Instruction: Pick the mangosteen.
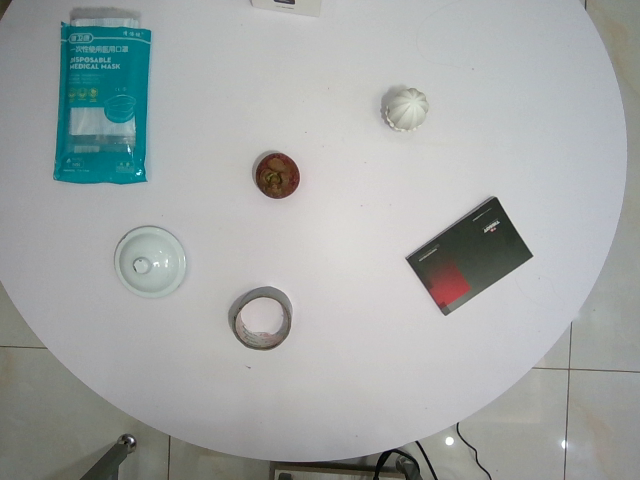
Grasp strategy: vertical